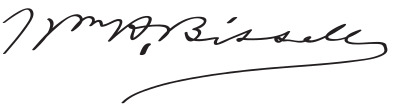
Signature of: william henry bissell